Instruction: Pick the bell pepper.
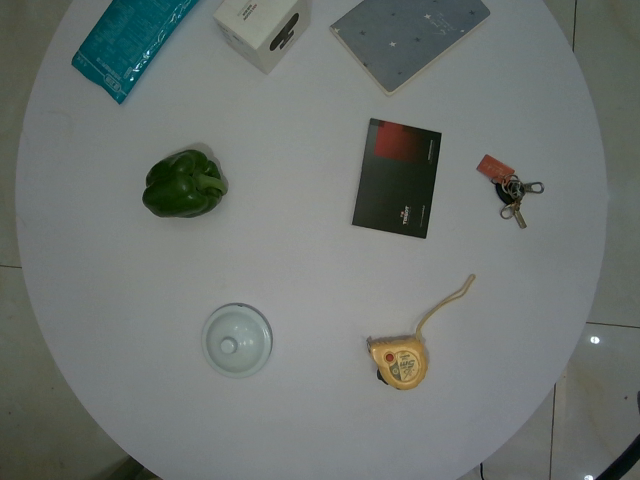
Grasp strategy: vertical